Question: Which state is mentioned in the document?
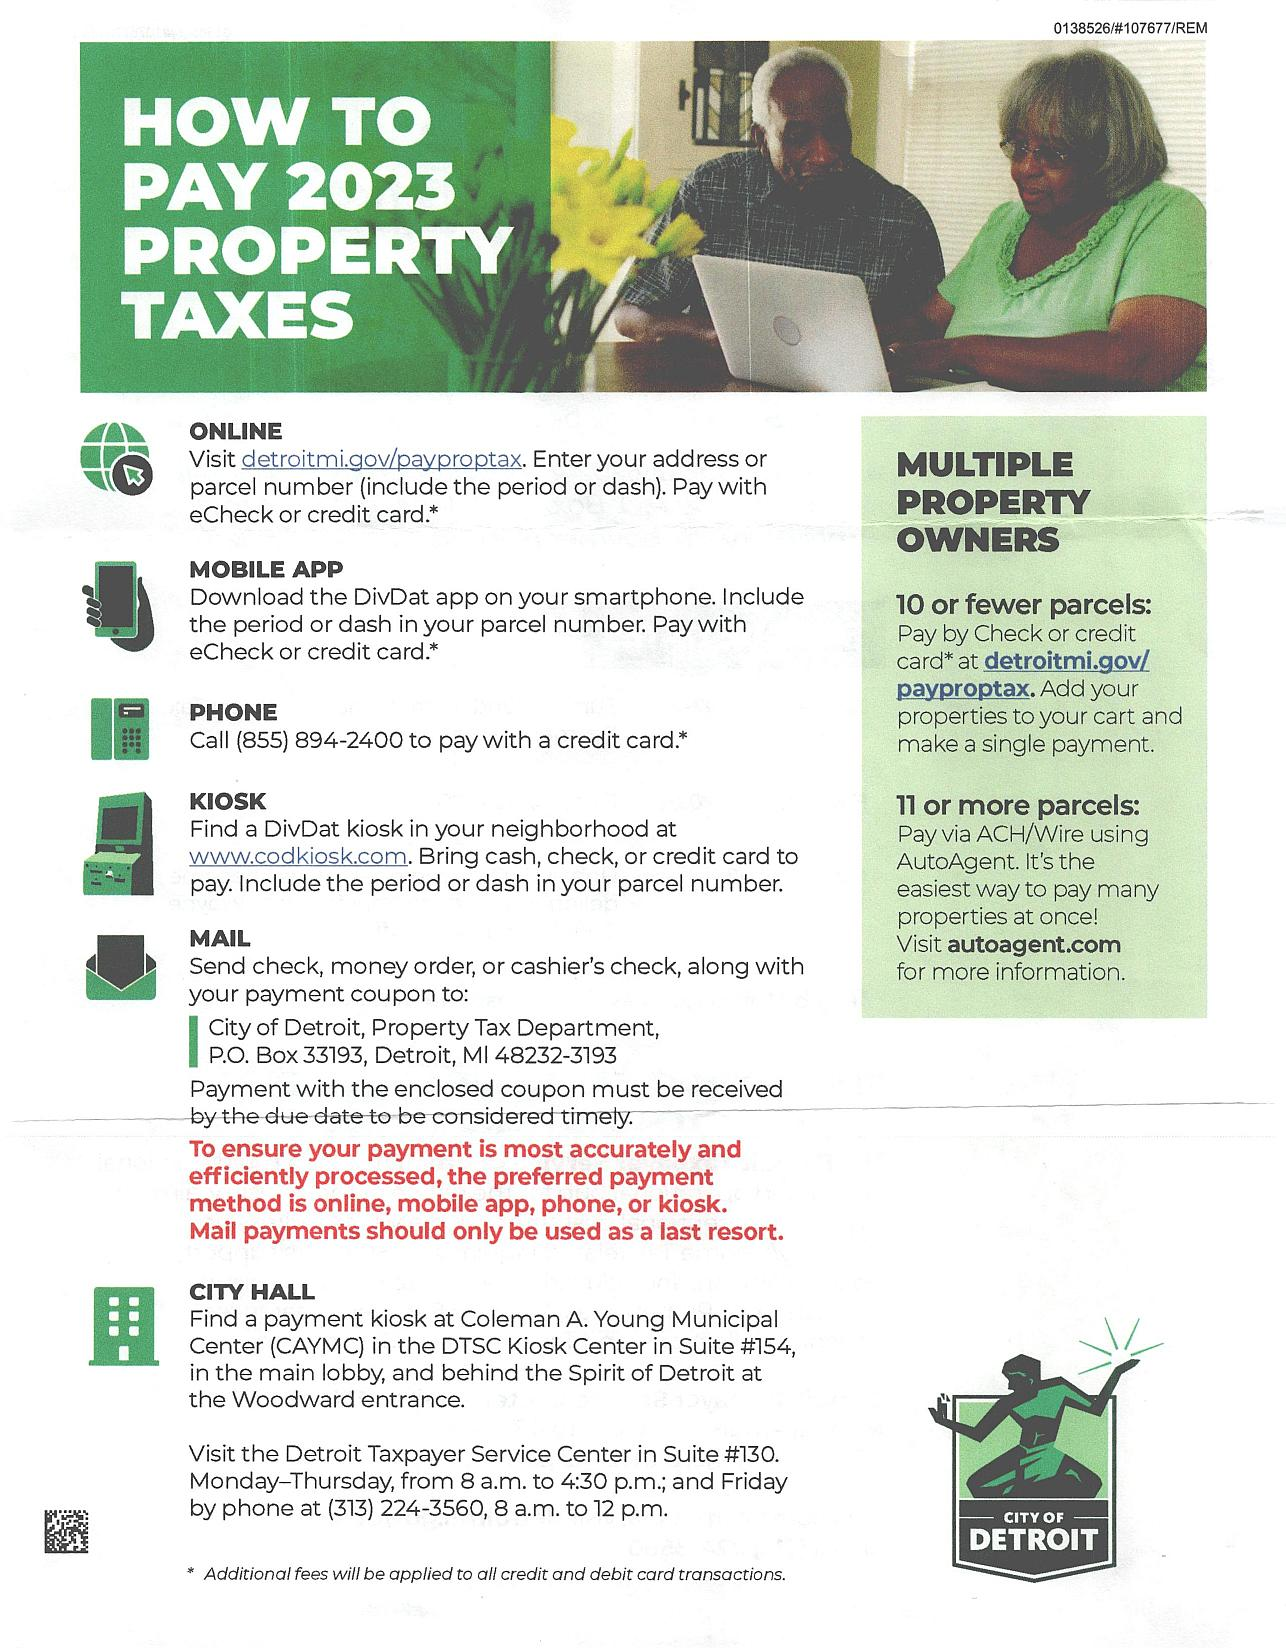
Answer: "MI"